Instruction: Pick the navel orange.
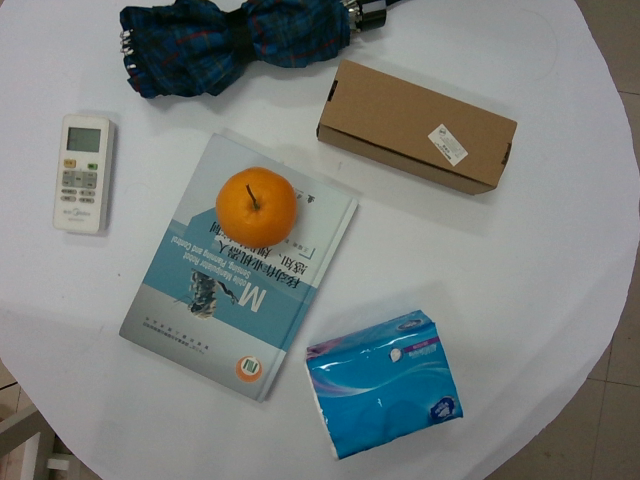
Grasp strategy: vertical